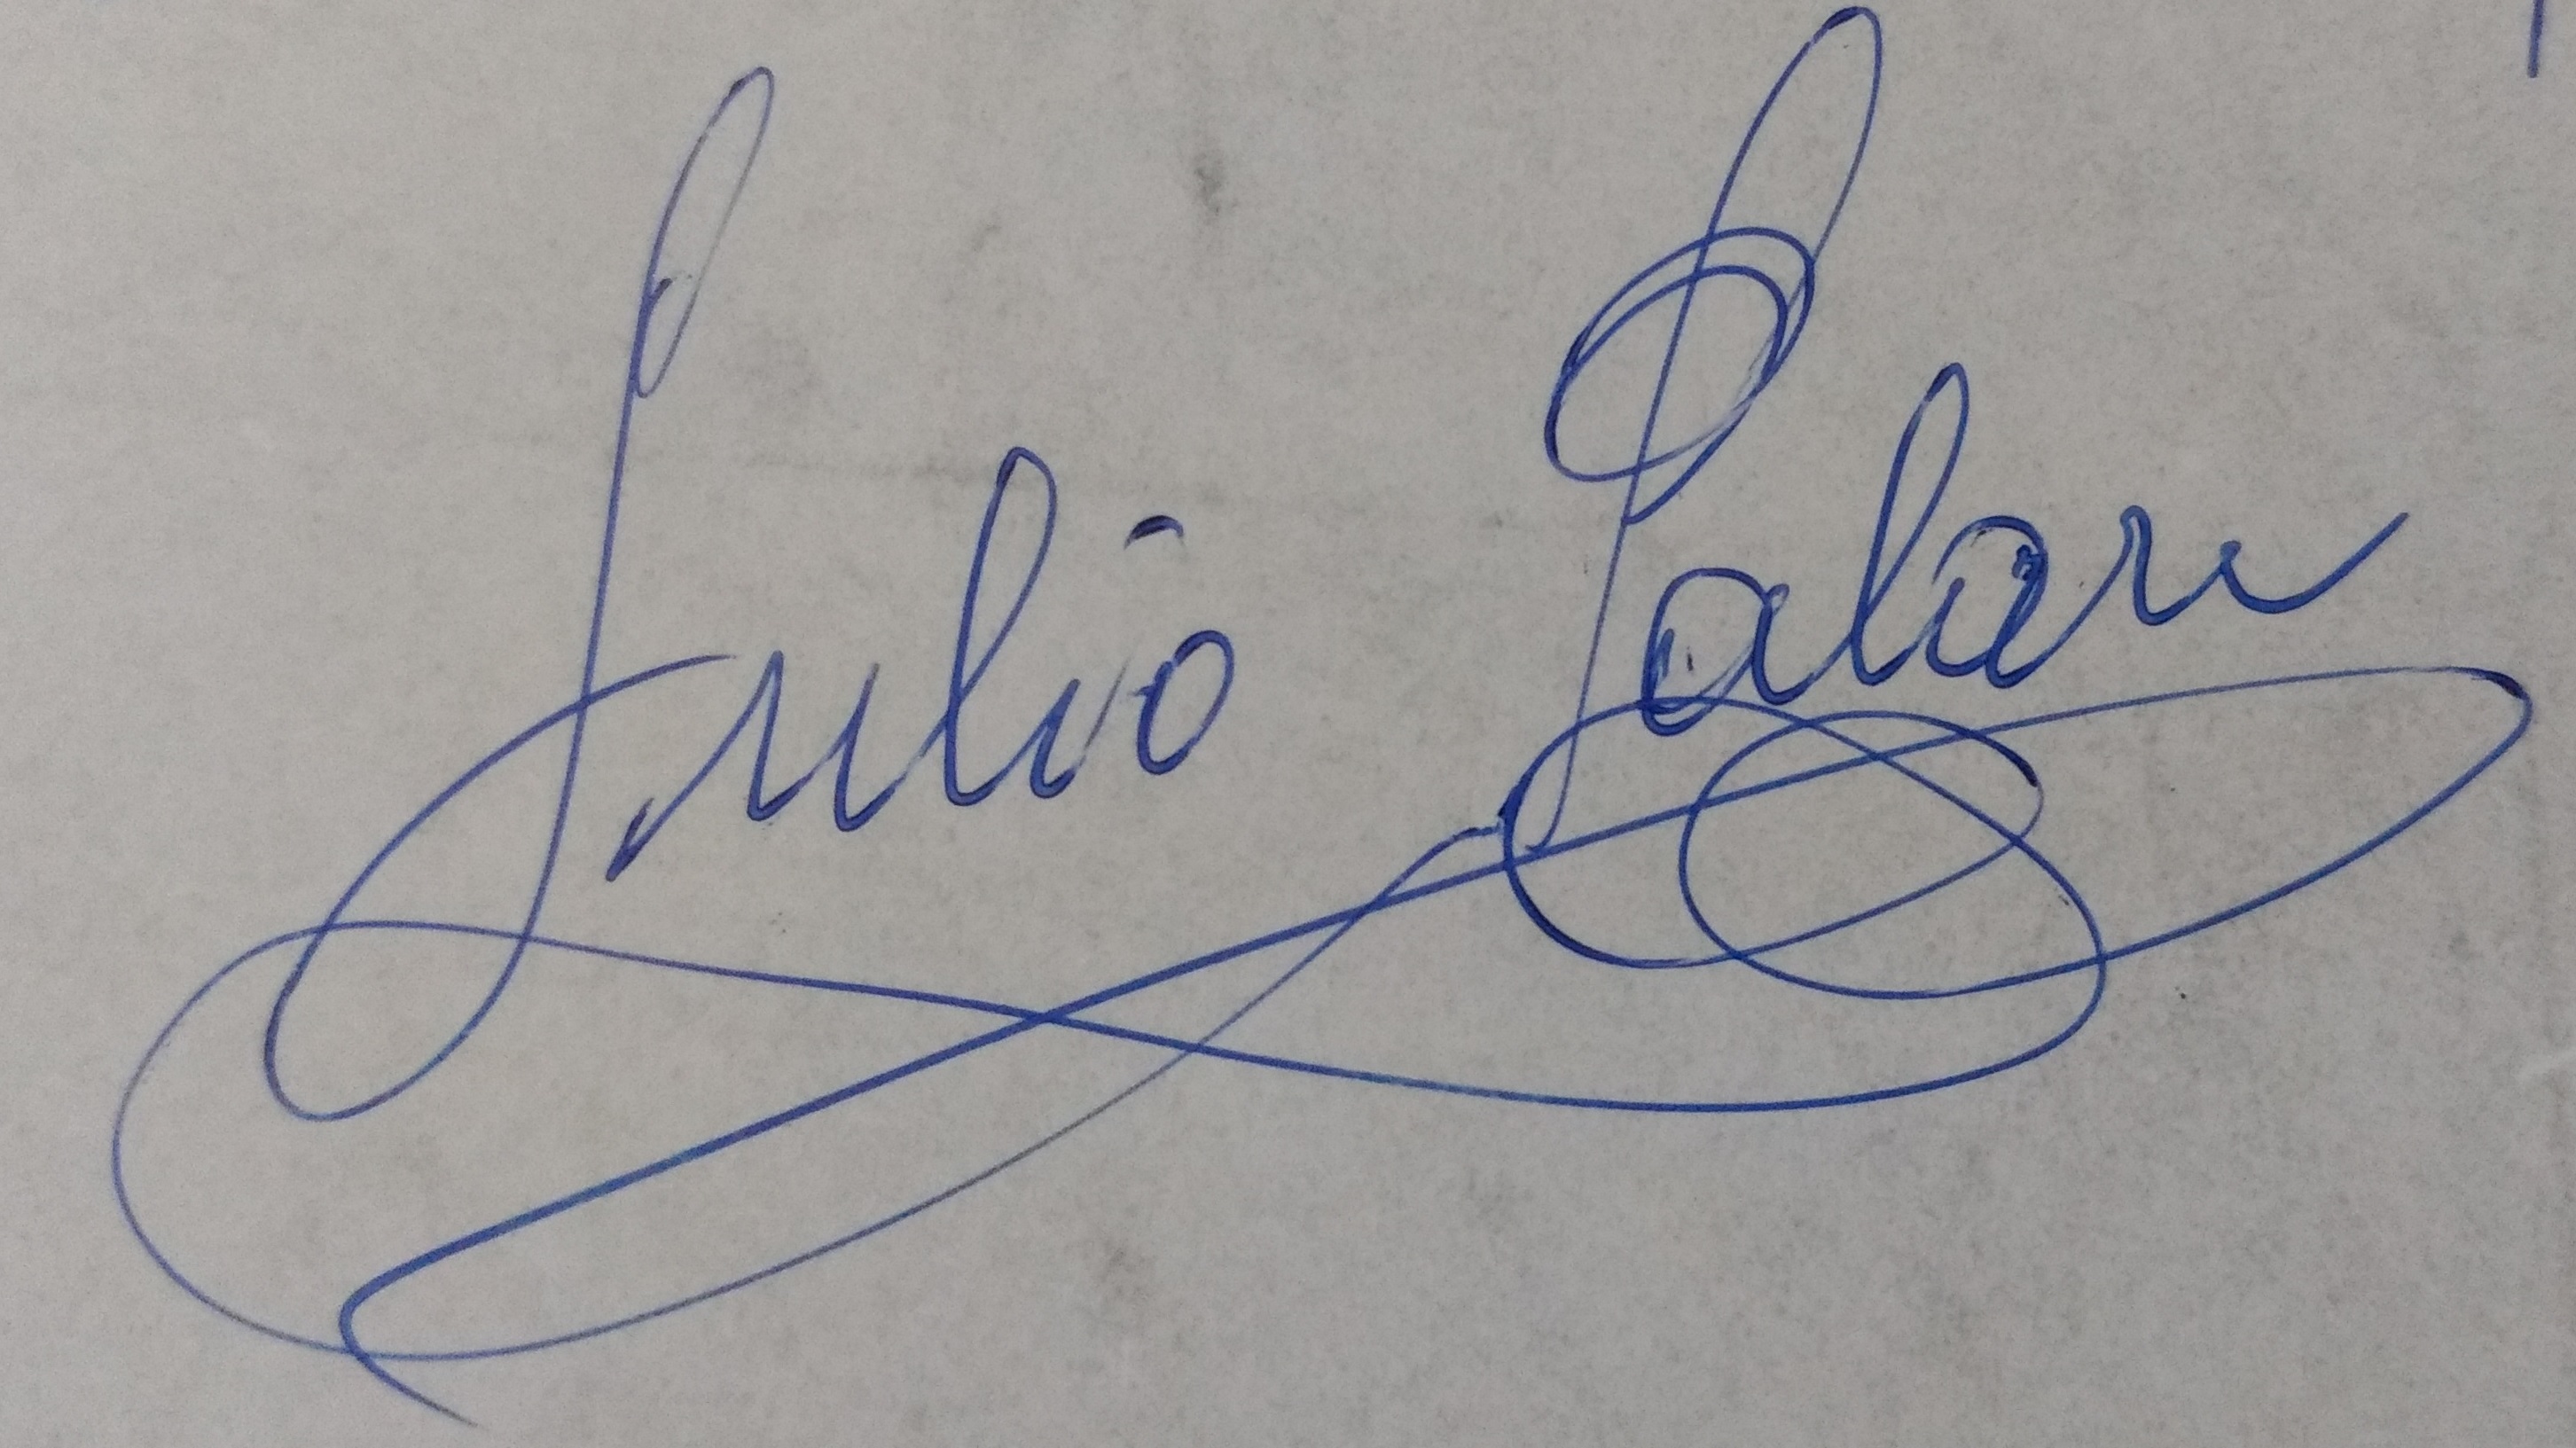
Signature of: julio palau lozano